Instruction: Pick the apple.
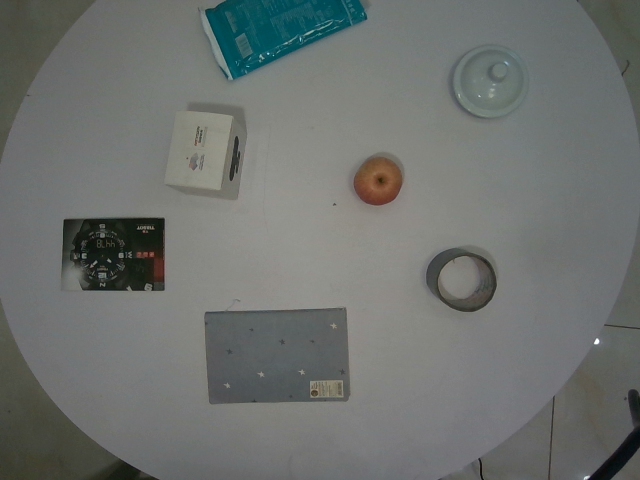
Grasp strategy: vertical